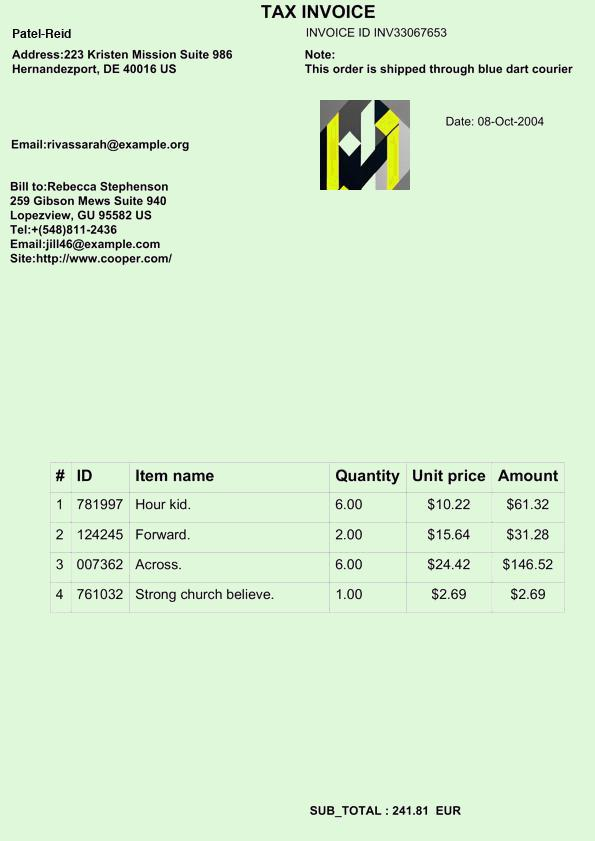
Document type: Invoice